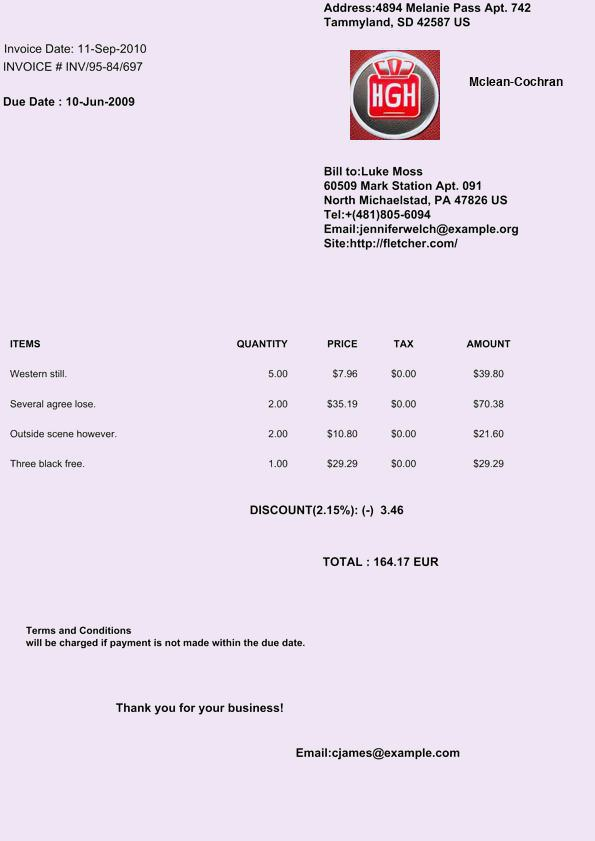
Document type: Invoice